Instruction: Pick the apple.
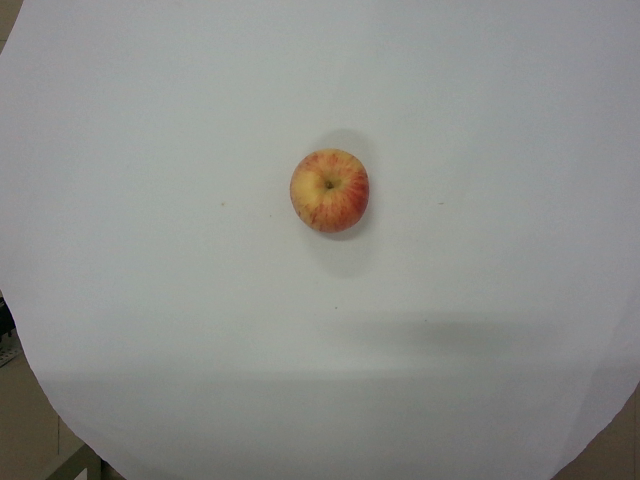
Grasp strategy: vertical